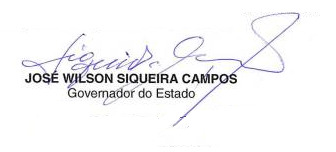
Signature of: siqueira campos